Question: Talk about the condition:
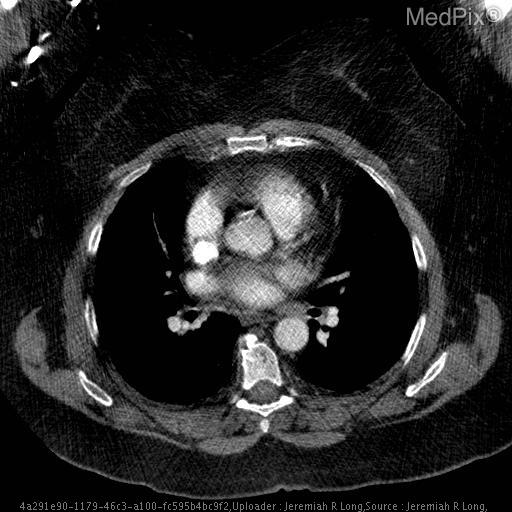
Answer: The disease is discussed as: Lipomatous hypertrophy of the interatrial septum (LHAS) is a benign process characterized by accumulation of fat within the interatrial septum.  The incidence of LHAS is 1% in autopsy series and increases with increasing age and obesity.  This lesion is of little clinical significance; patients with LHAS have slightly higher risk of supraventricular tachycardia, and several cases of hemodynamically significant SVC obstruction have been reported.  Otherwise, LHAS tends to be an incidental finding.
	At imaging, LHAS demonstrates fat attenuation and follows the signal intensity of fat on MR sequences.  Narrowing of the lesion around the fossa ovalis lends the lesion a dumbbell-shaped contour.
	The presence of fat in a cardiac mass excludes lesions such as myxomas, fibromas, and fibroelastosis.  Cardiac lipomas are uncommon lesions and tend to be subendocardial or subpericaridal in location, and generally a capsule can be found at imaging.  Cardiac liposarcomas are extremely rare, often presenting with metastases or cardiac constrictive symptoms.